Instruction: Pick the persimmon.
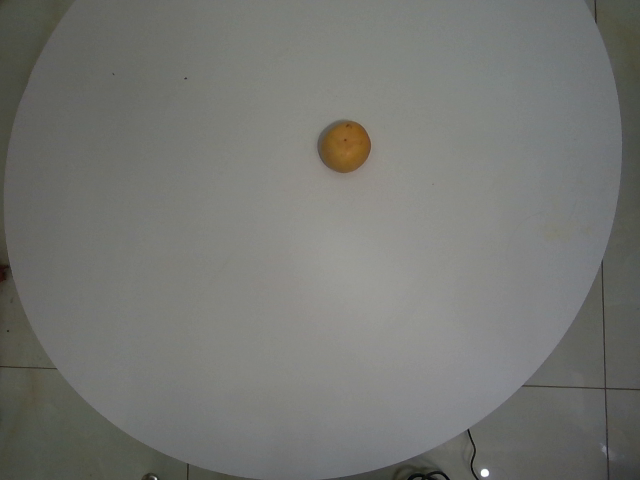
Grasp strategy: vertical